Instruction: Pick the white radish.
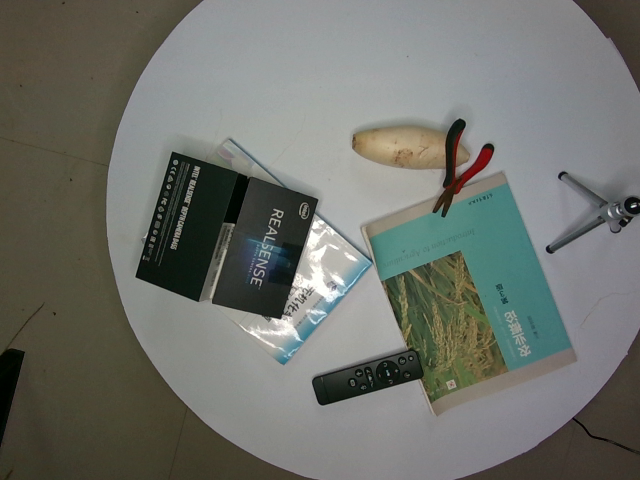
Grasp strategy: vertical